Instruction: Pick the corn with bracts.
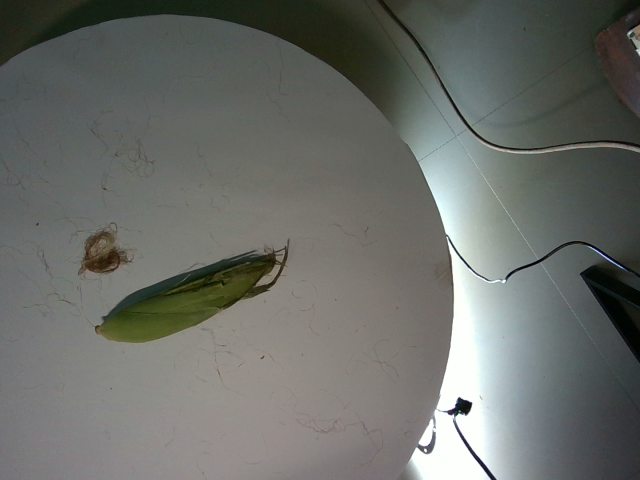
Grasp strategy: vertical